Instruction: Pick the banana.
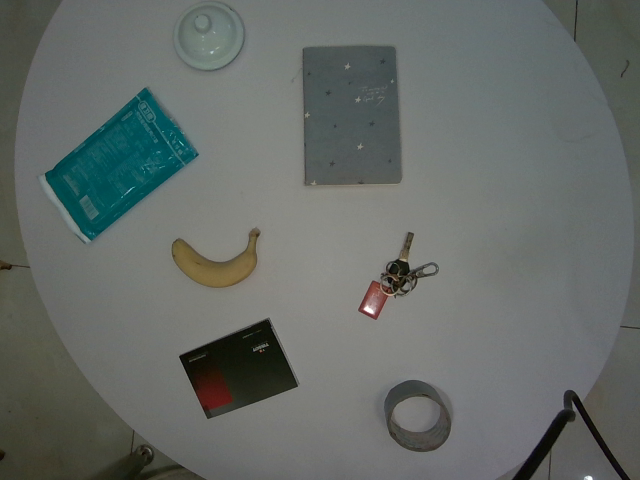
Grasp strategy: vertical